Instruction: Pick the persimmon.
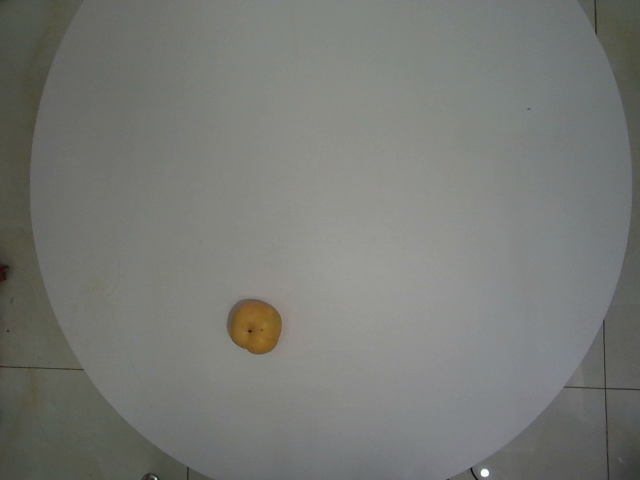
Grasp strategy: vertical